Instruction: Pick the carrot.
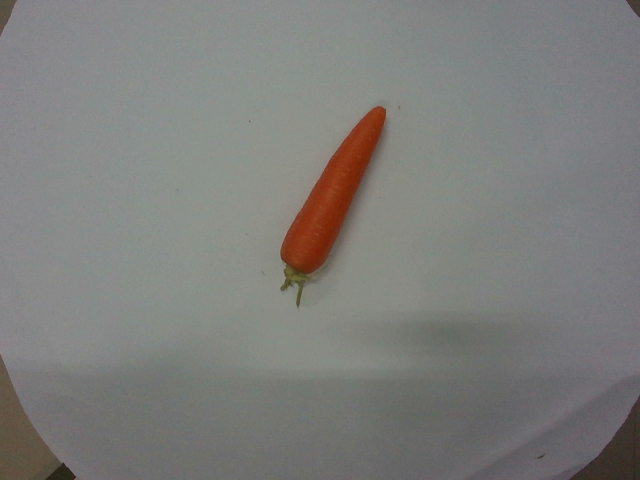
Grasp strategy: vertical